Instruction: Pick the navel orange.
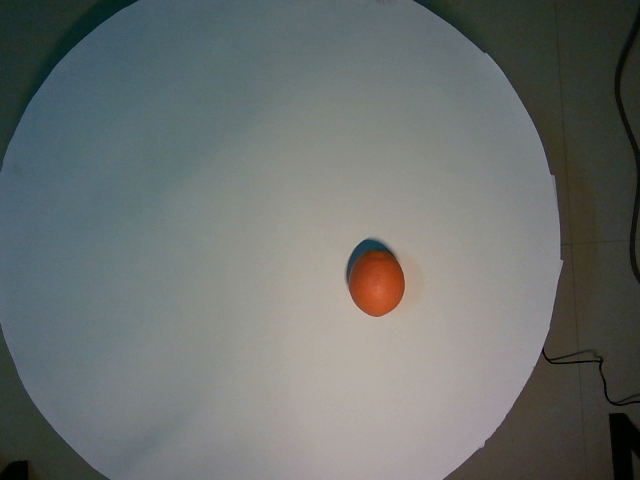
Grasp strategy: vertical